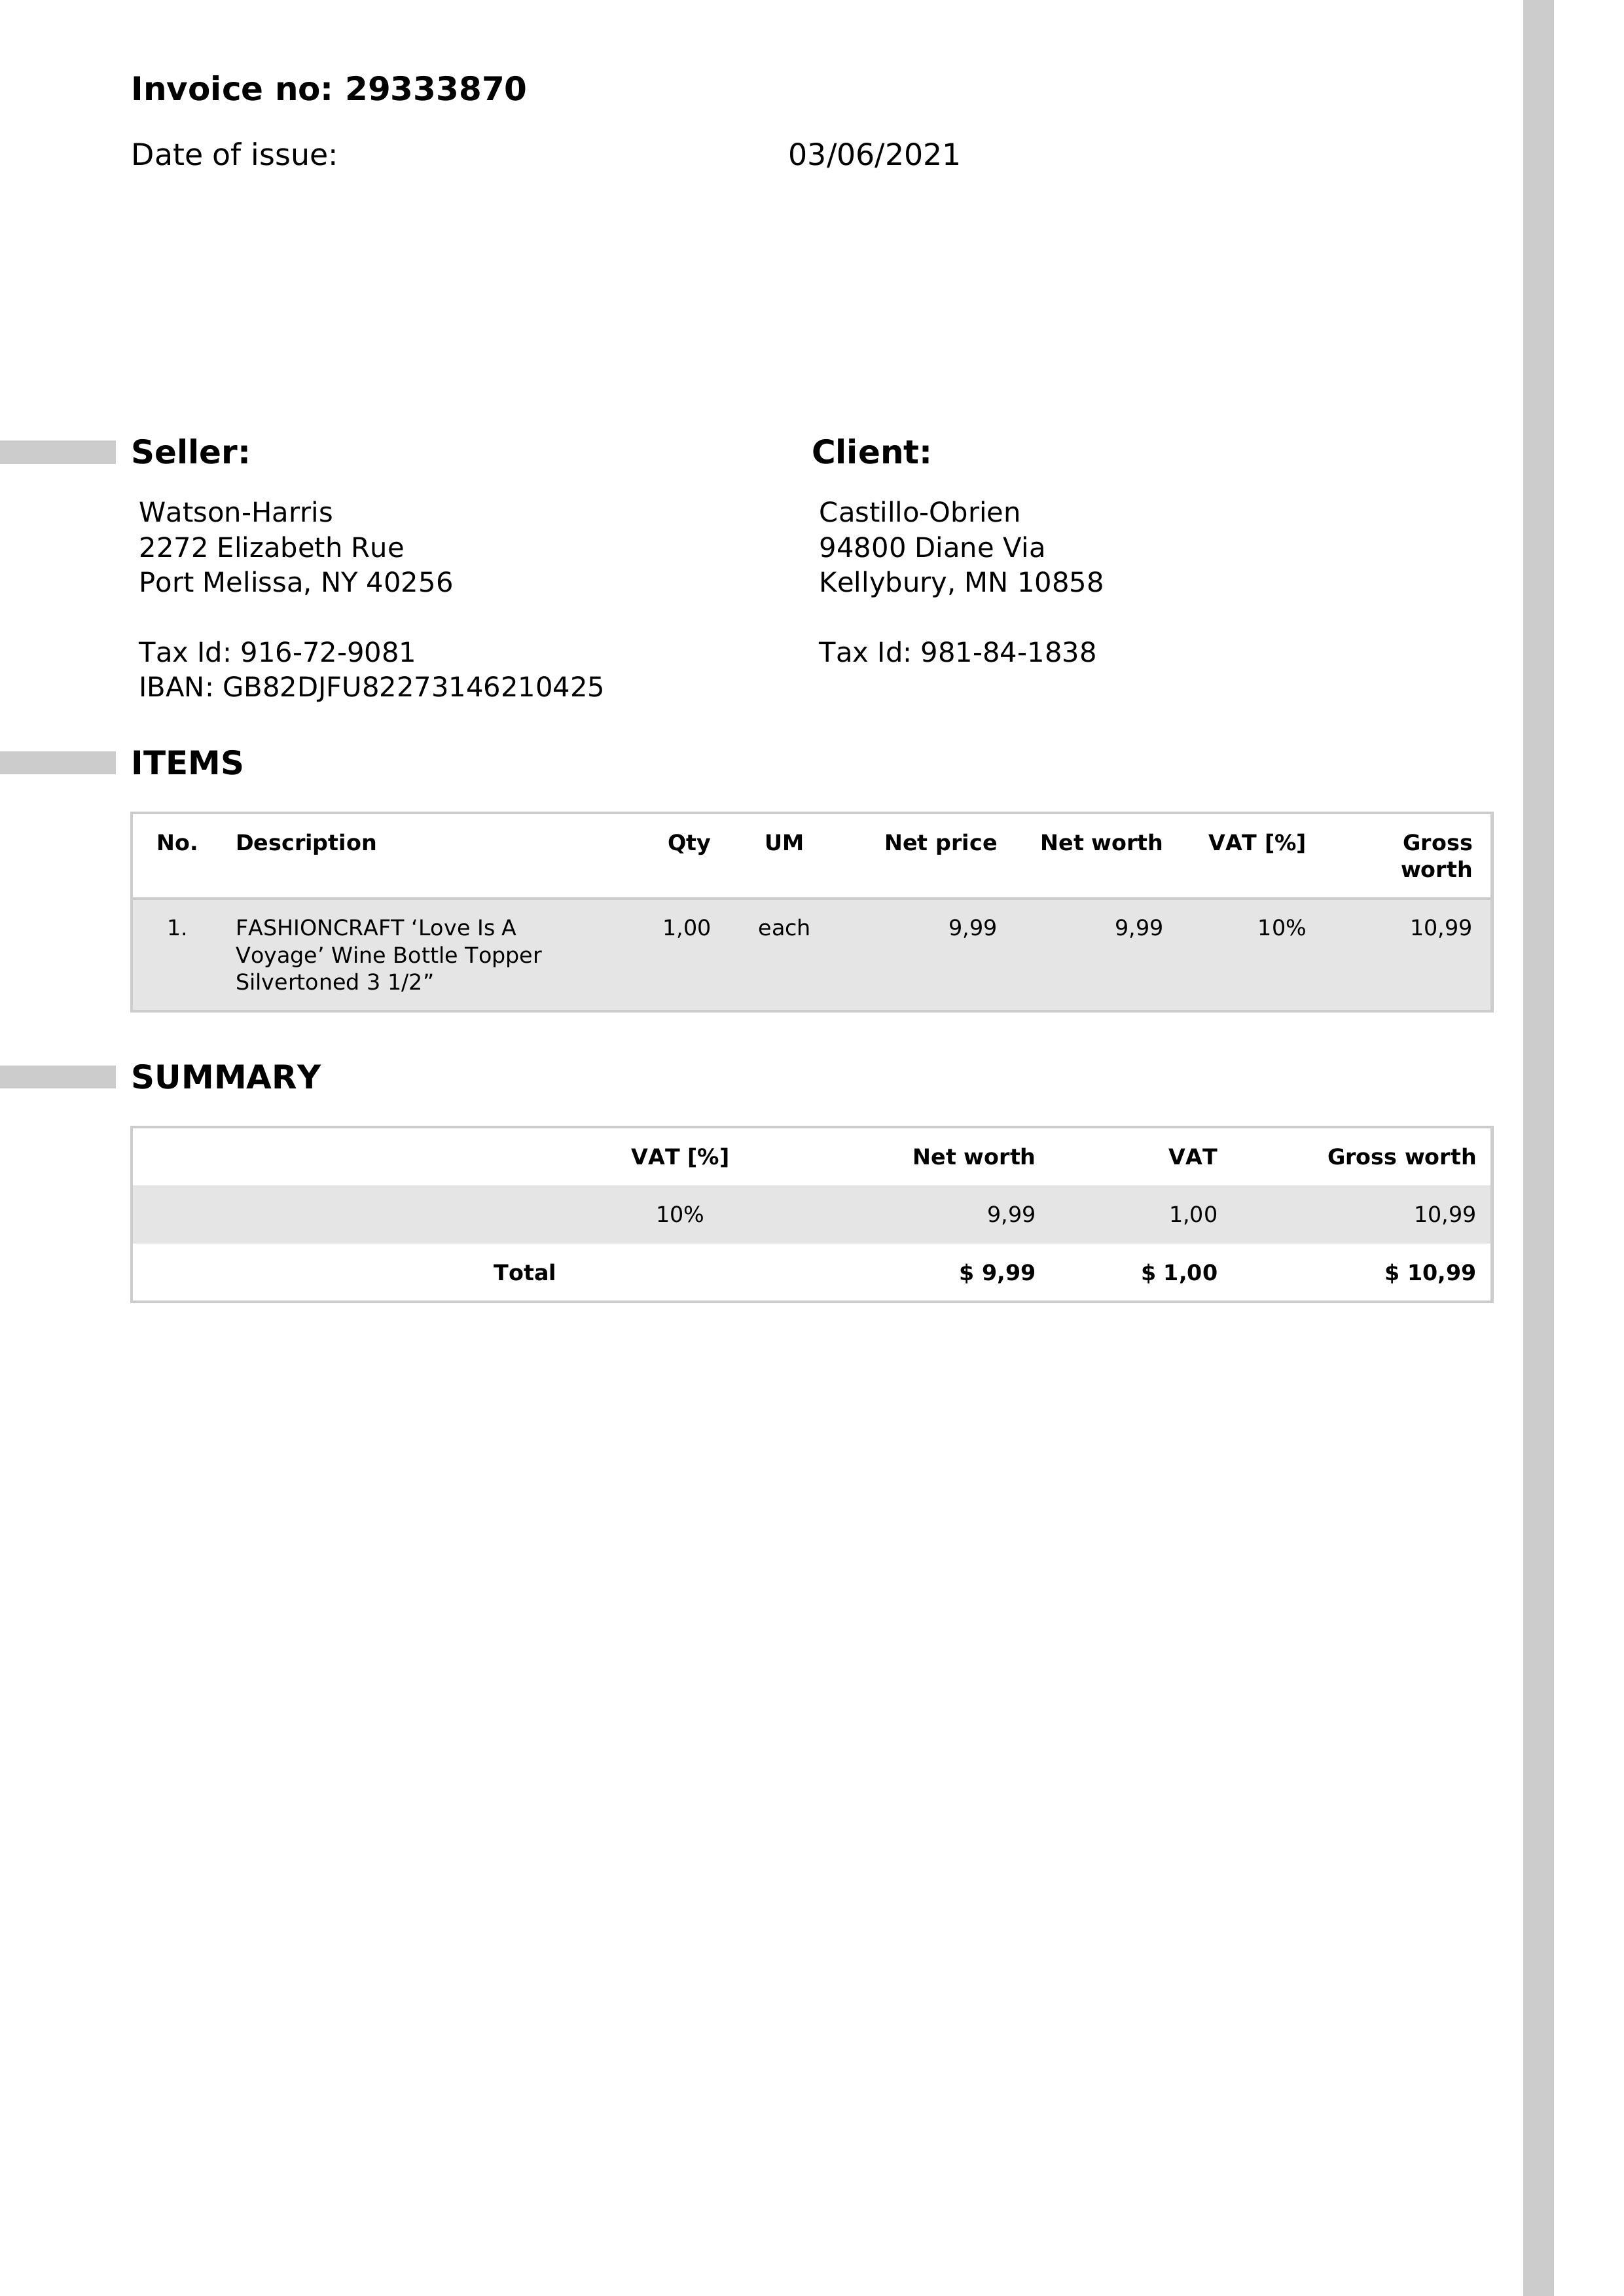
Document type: Invoice